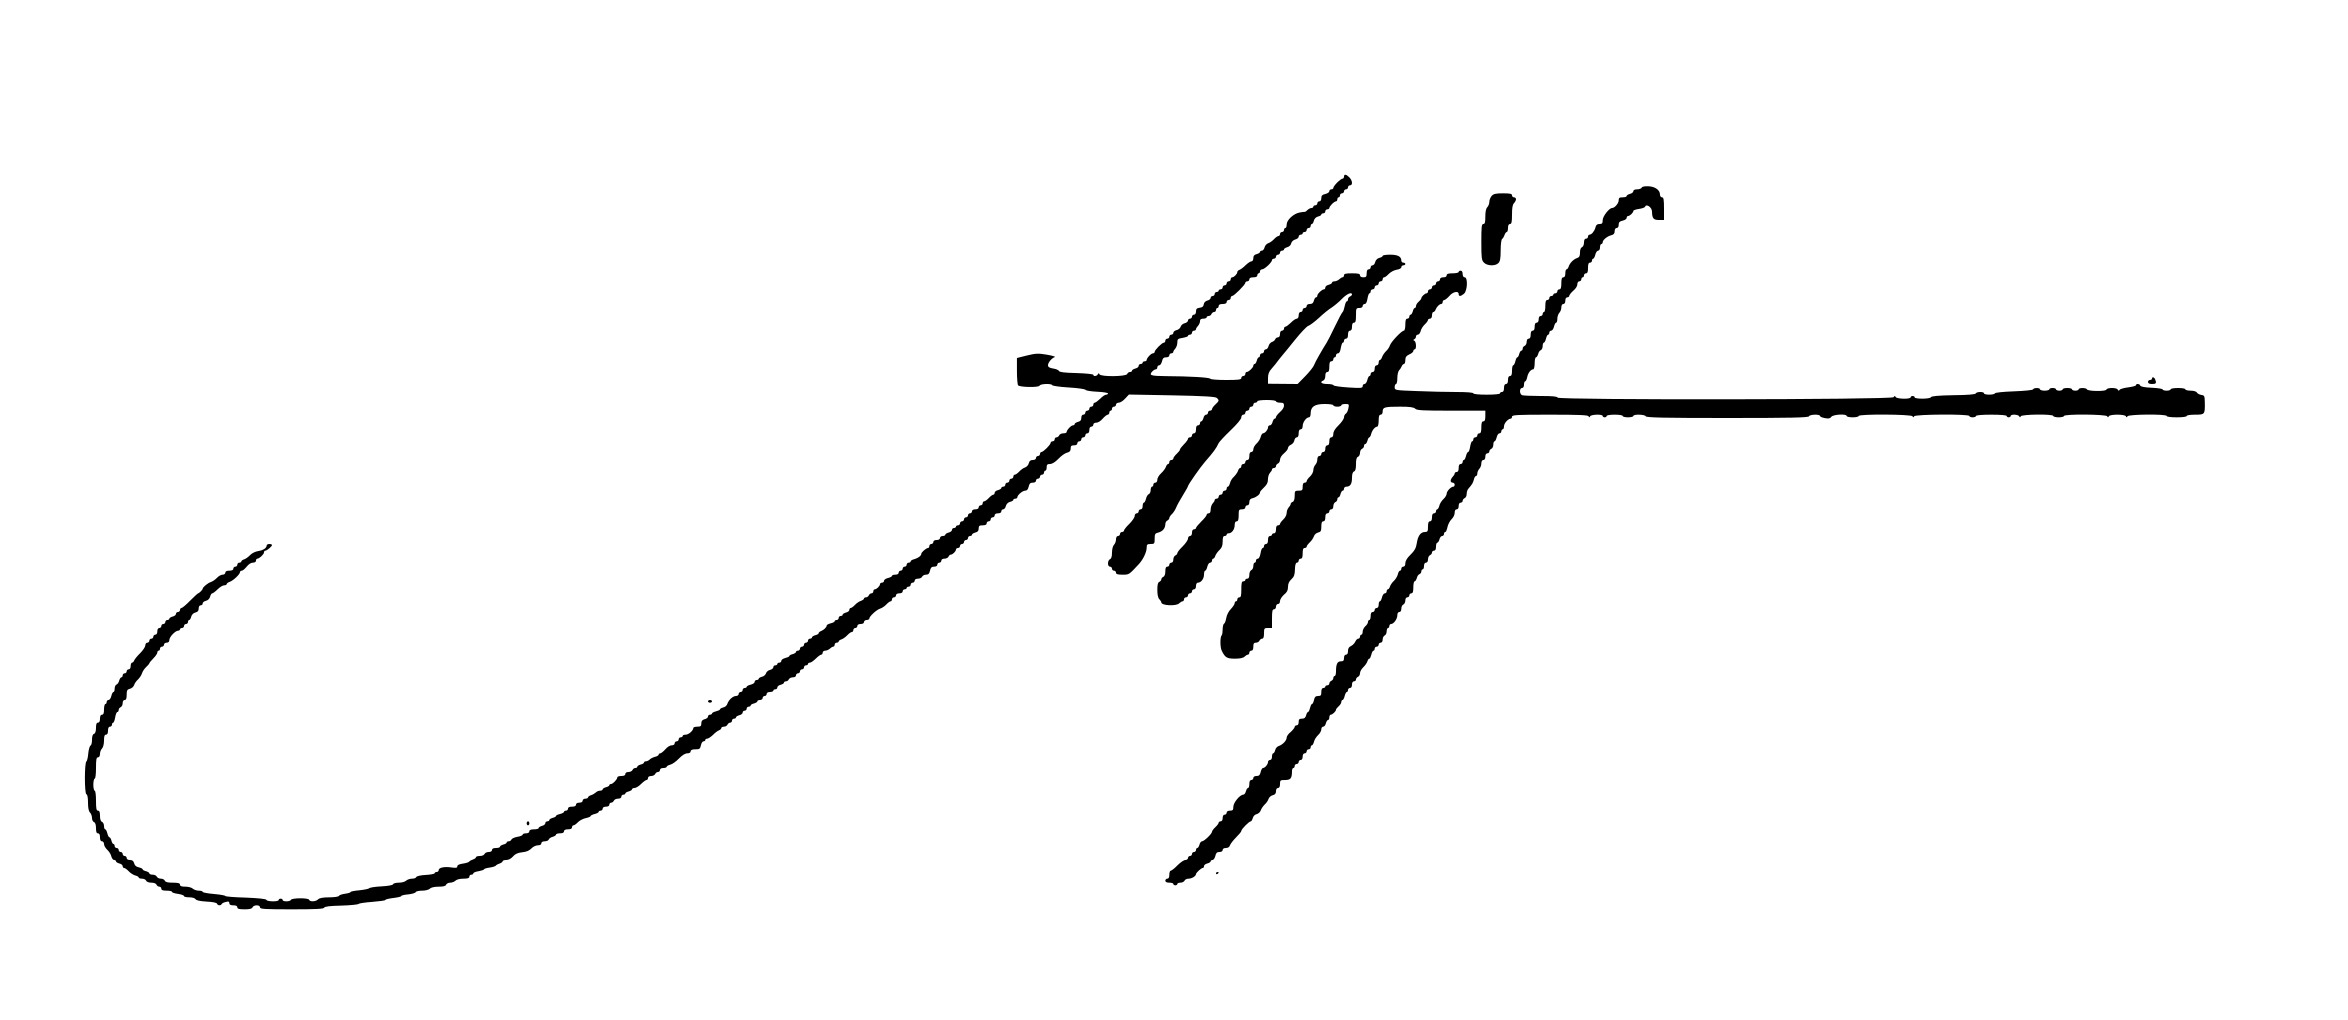
Signature of: luís de castro garcía